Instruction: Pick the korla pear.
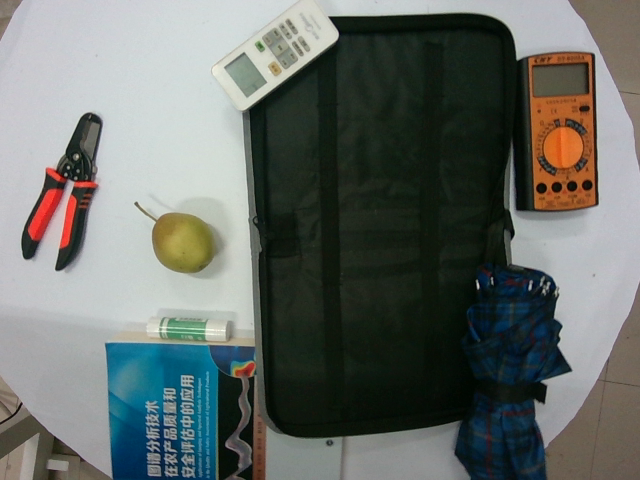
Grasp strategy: vertical